Question: What is the appraised value of the property as recorded in the document?
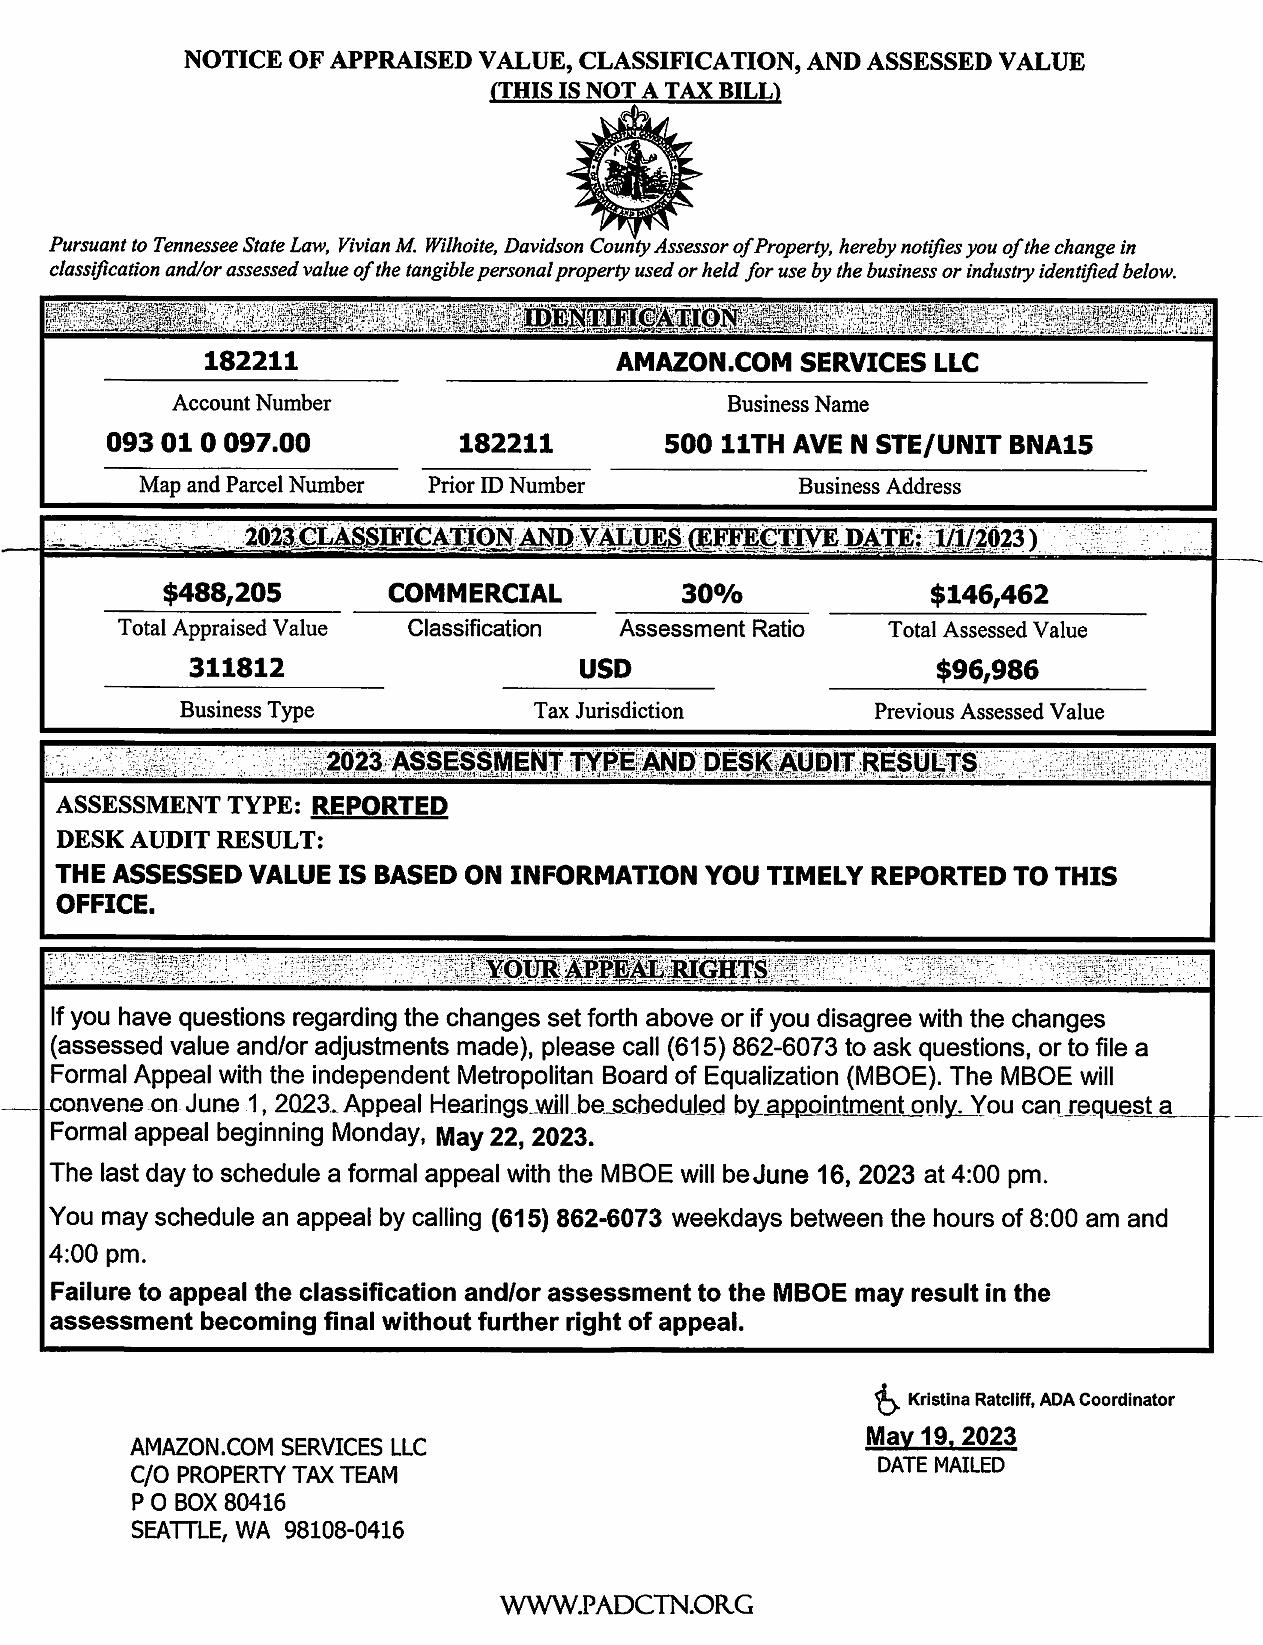
Answer: "$488,205 "